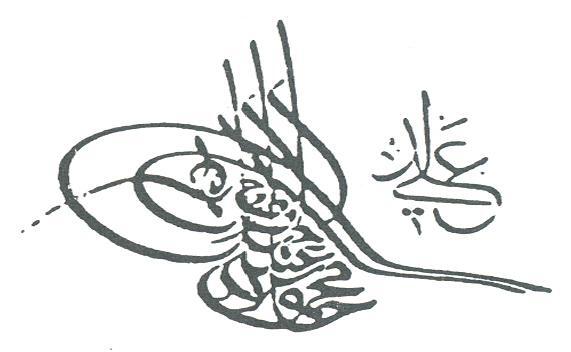
Signature of: mahmud ii